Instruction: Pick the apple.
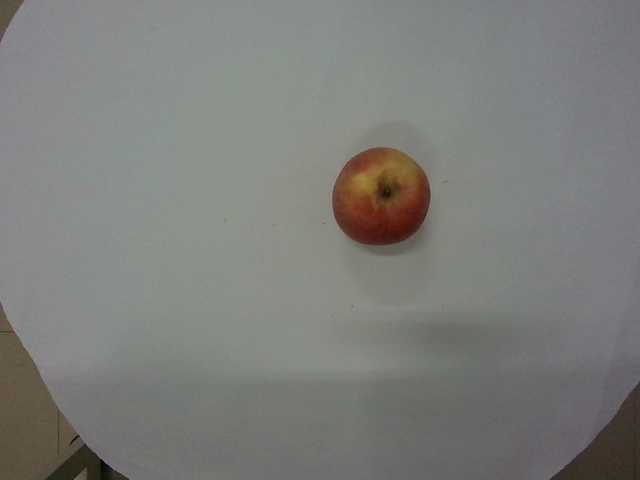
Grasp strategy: vertical